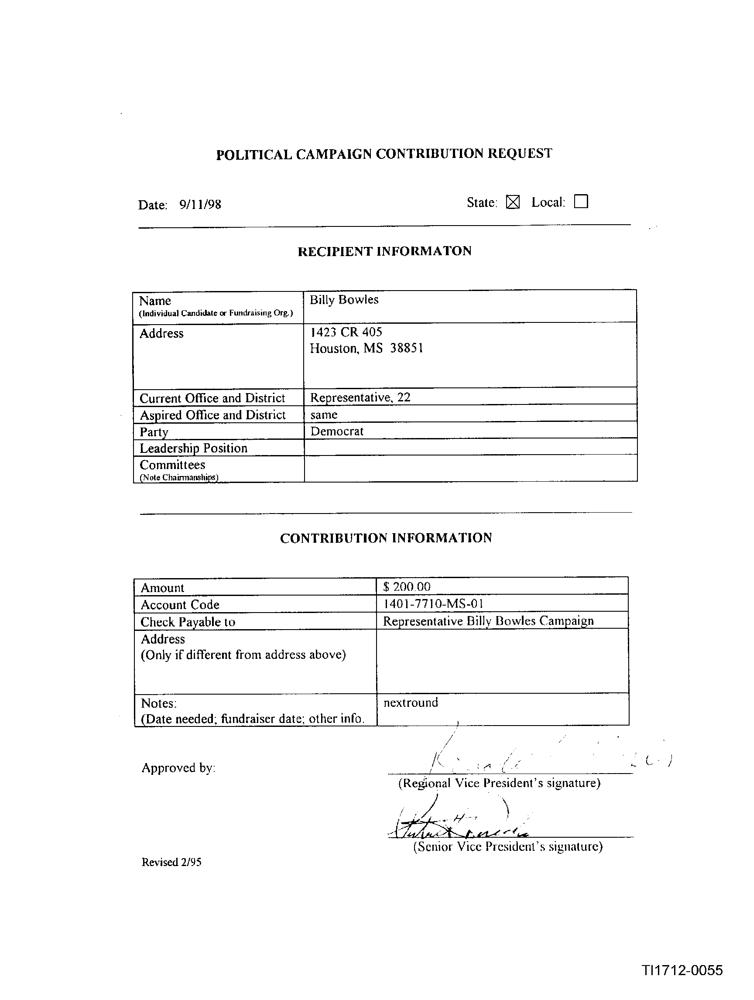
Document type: Invoice